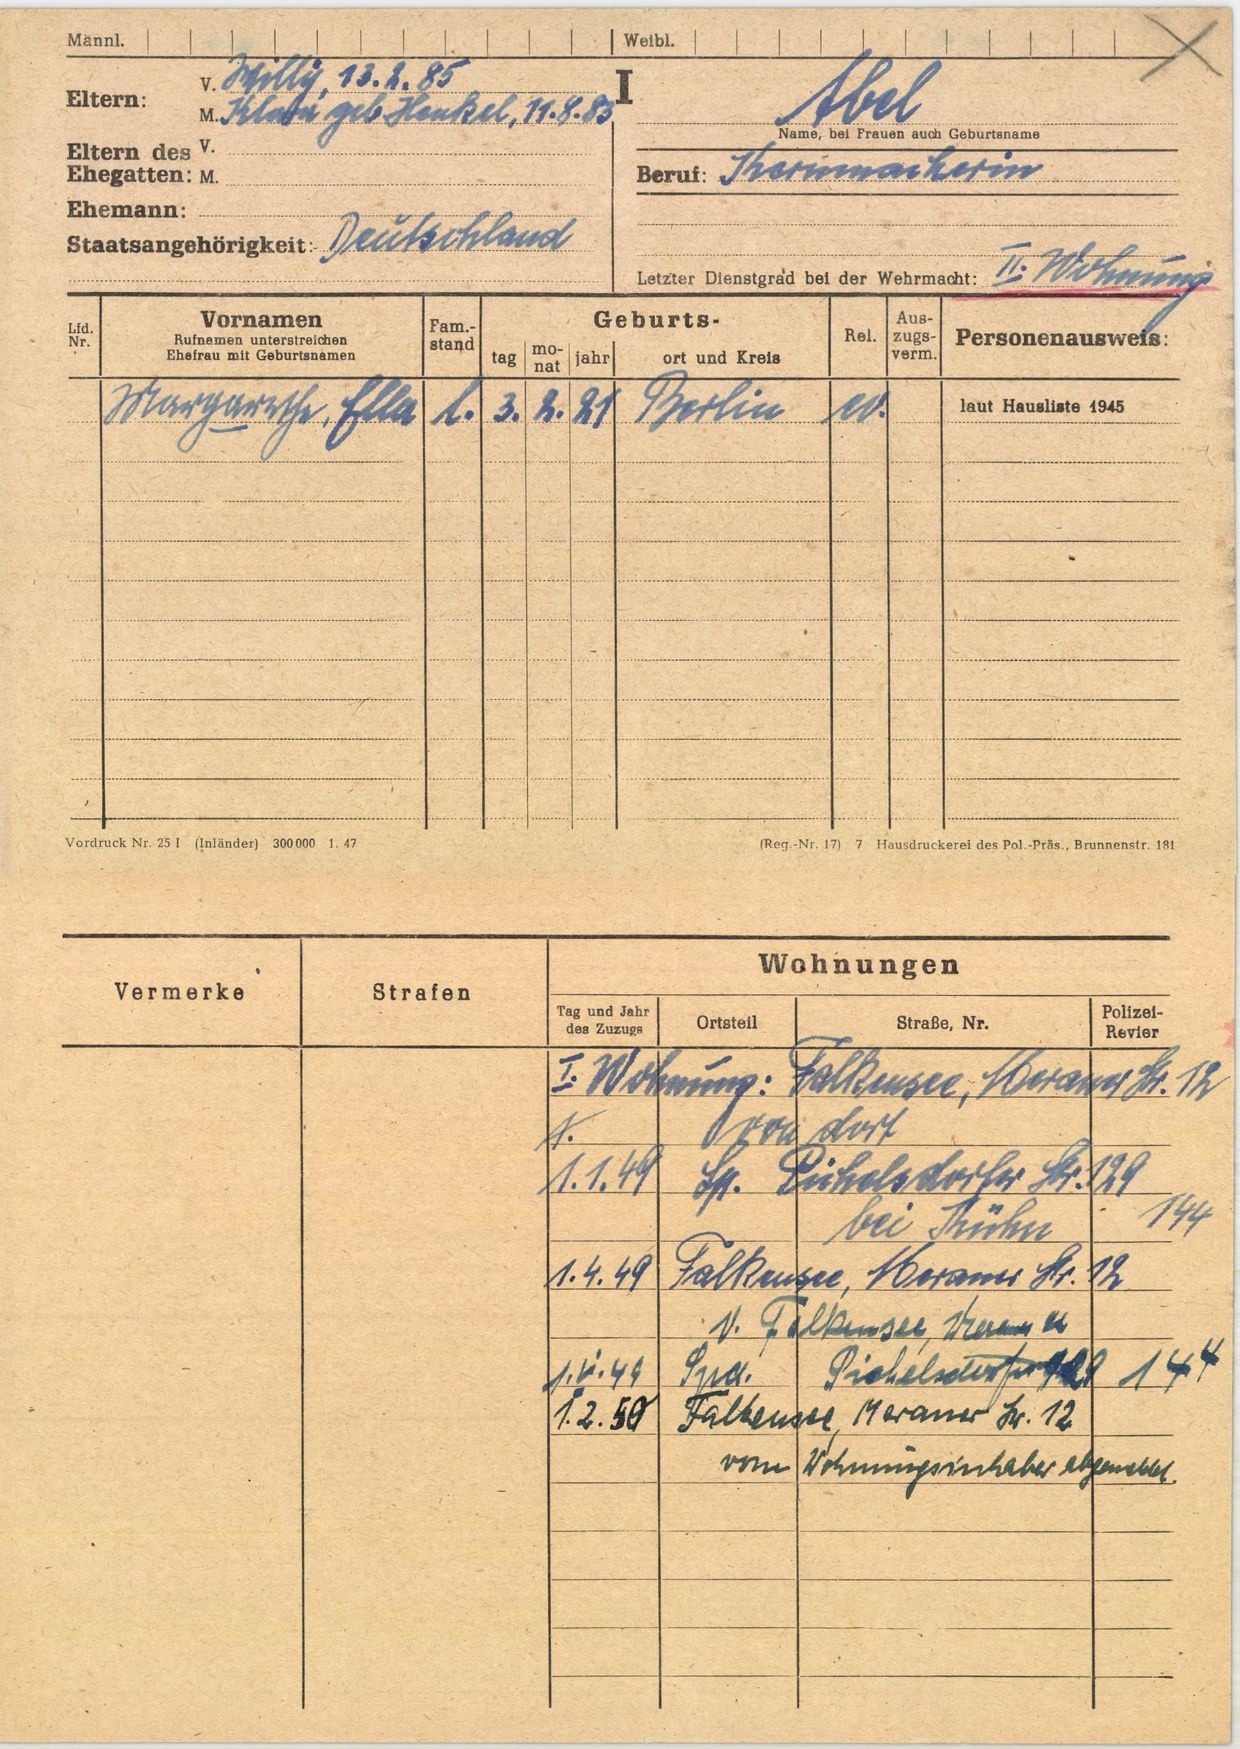
Abel